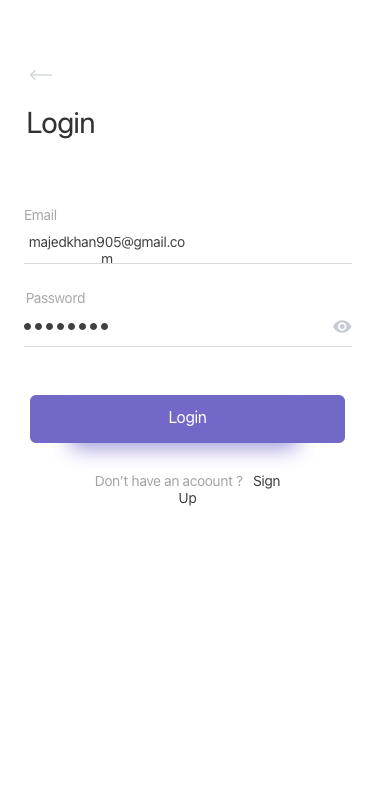
Text in this UI design:
Login
Login
Email
majedkhan905@gmail.com
Password
Don’t have an acoount ?   Sign Up